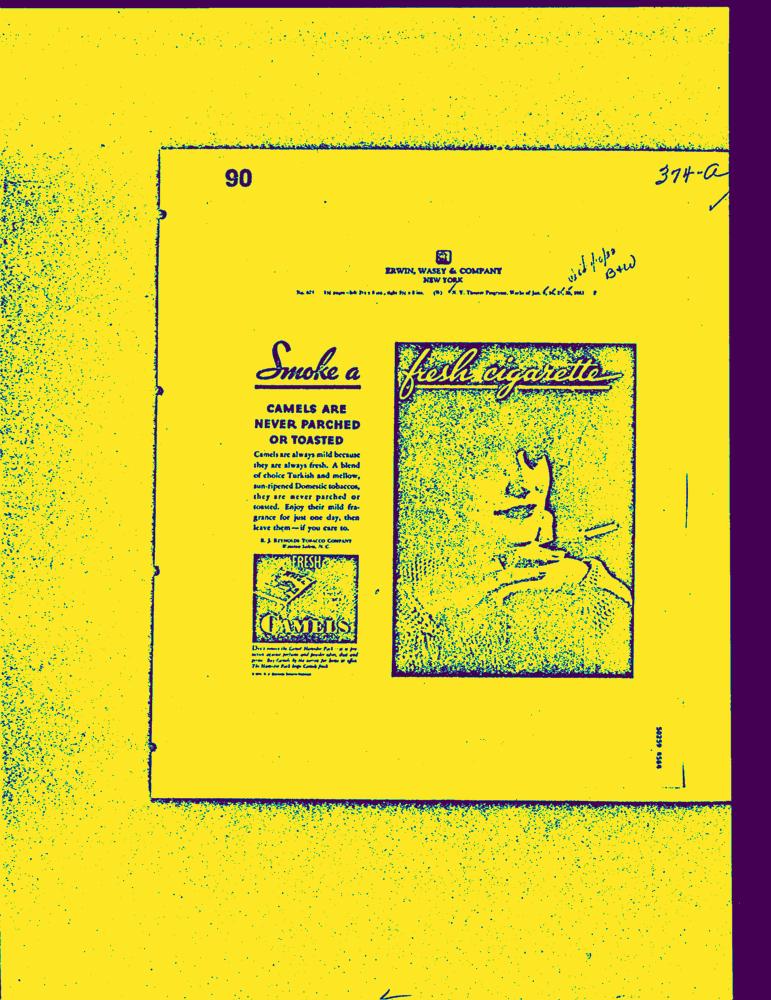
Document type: AD